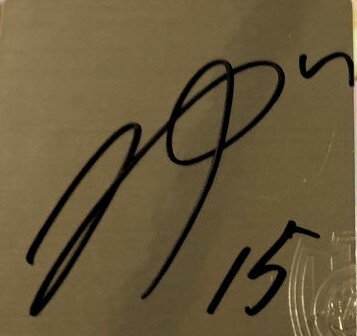
Signature of: takuma mizutani